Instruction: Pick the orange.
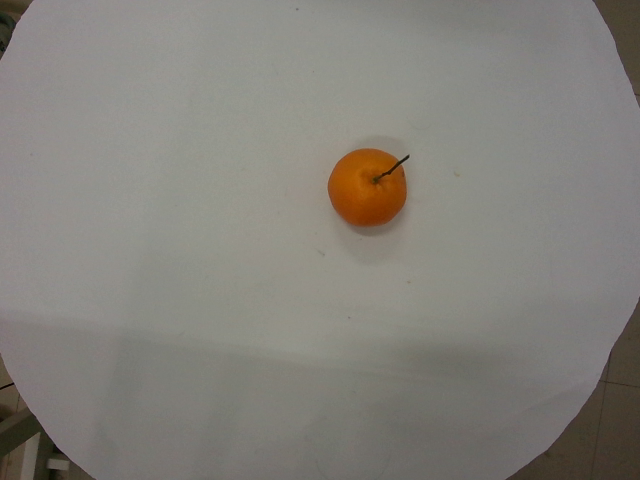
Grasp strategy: vertical